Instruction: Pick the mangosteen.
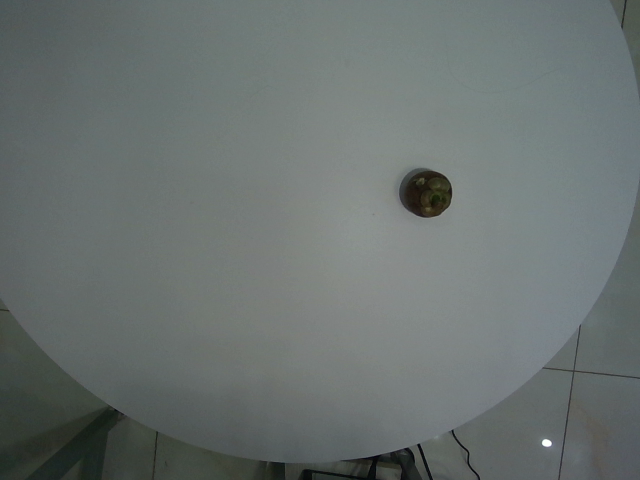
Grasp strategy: vertical